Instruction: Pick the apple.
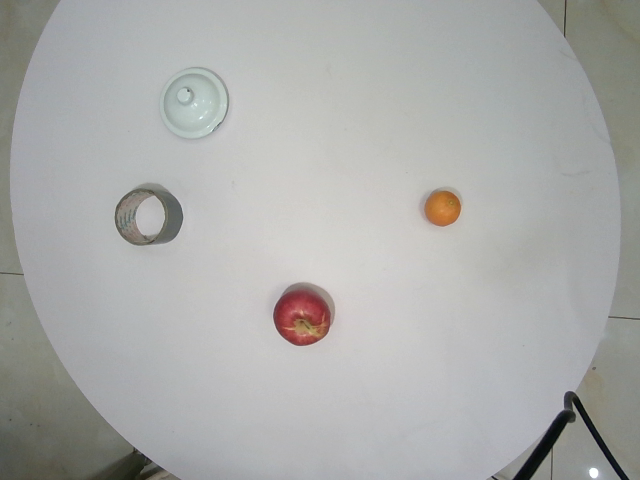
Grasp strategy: vertical